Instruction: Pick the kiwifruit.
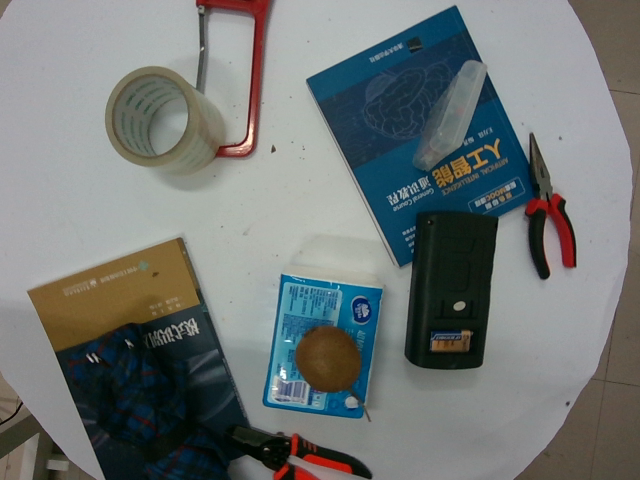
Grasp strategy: vertical